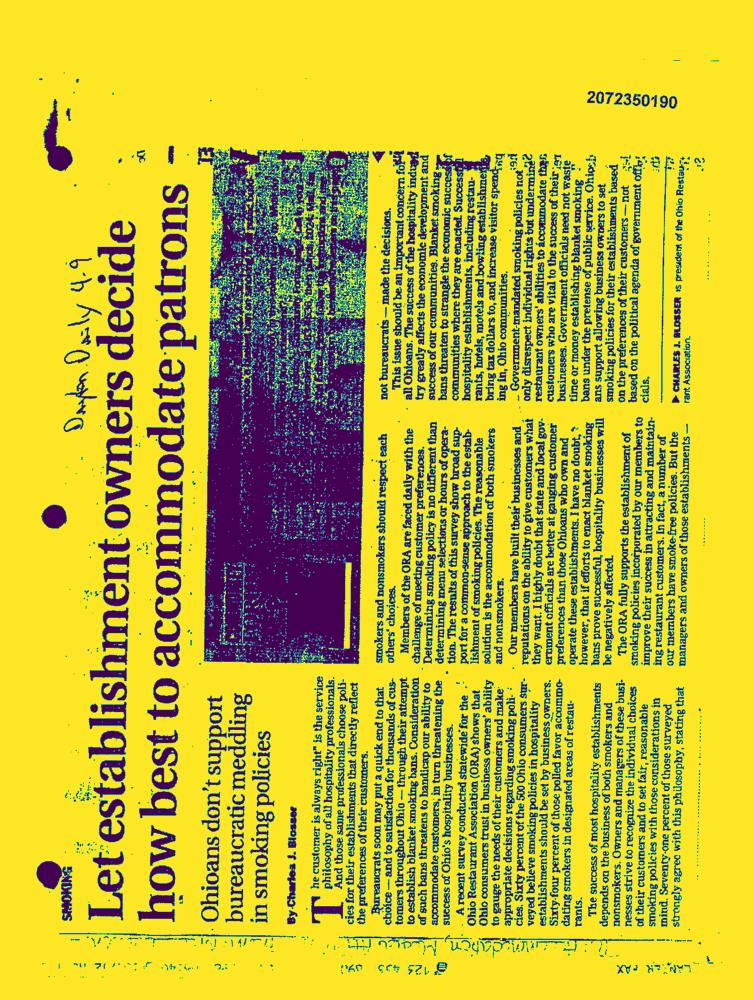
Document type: News-Article